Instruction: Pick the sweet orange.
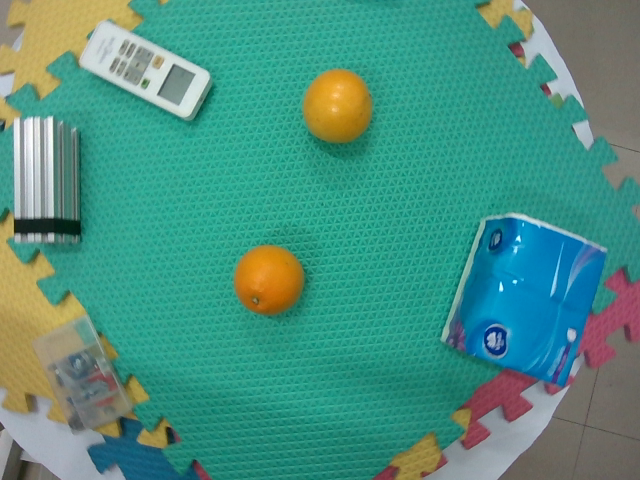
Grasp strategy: vertical